Question: What is the potential diagnosis?
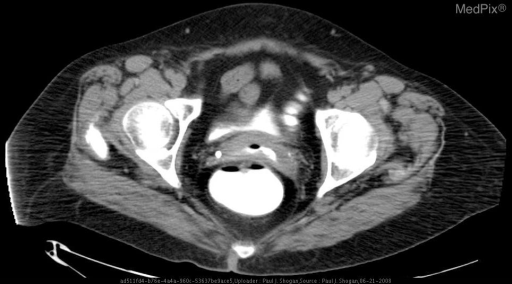
Answer: The possible diagnosis includes Rectovaginal Fistula
Colovaginal (Sigmoidovaginal) Fistula
Enterovaginal Fistula
Enterovesical Fistula.